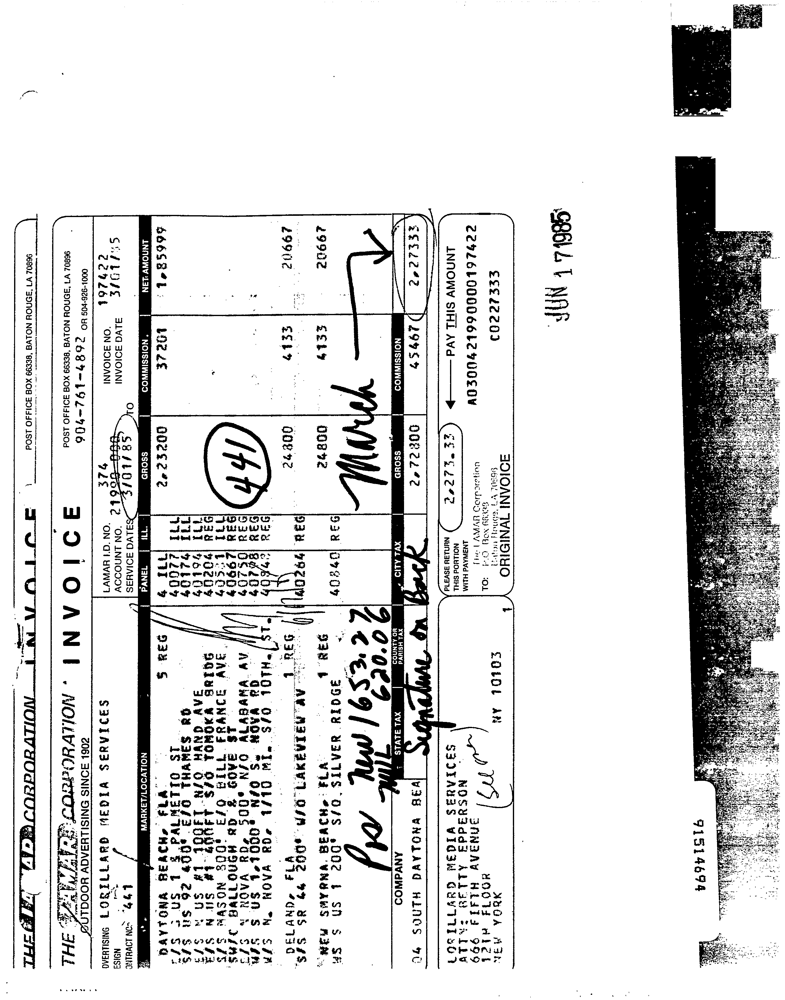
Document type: Invoice